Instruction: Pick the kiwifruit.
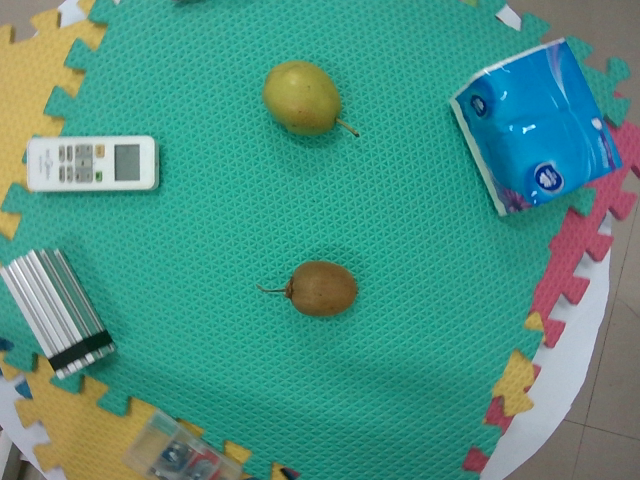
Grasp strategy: vertical